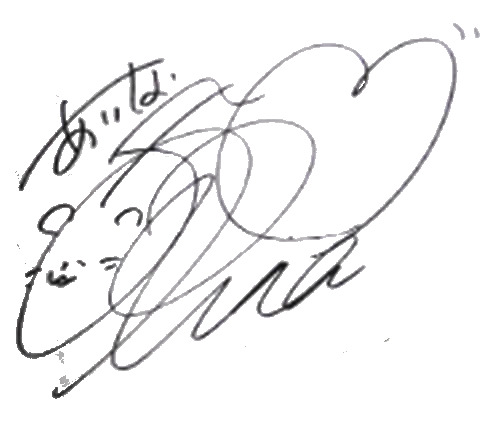
Signature of: arina arata